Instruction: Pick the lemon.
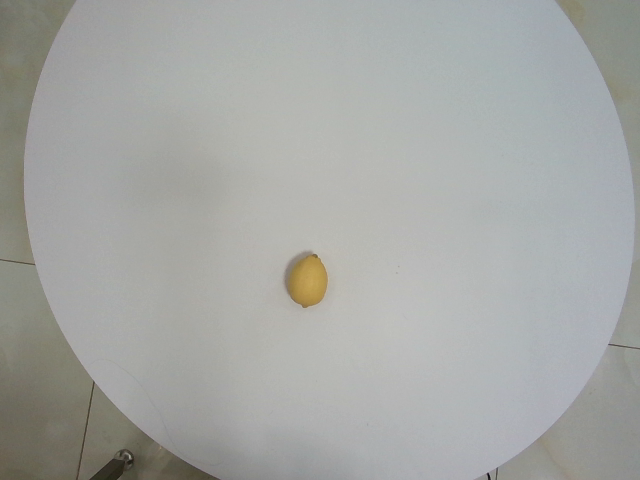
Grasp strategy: vertical